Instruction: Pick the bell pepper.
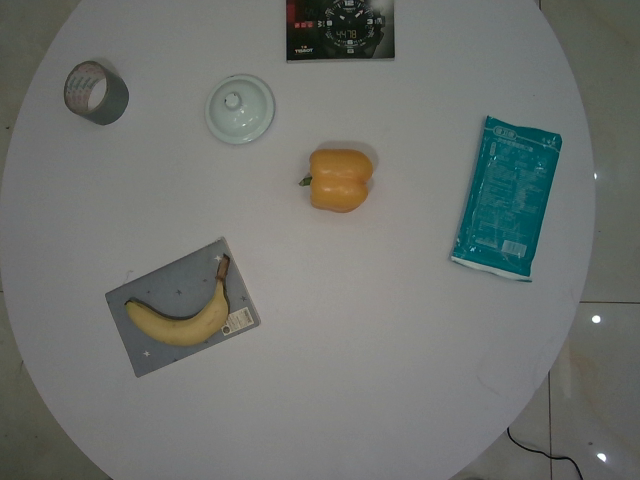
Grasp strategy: vertical